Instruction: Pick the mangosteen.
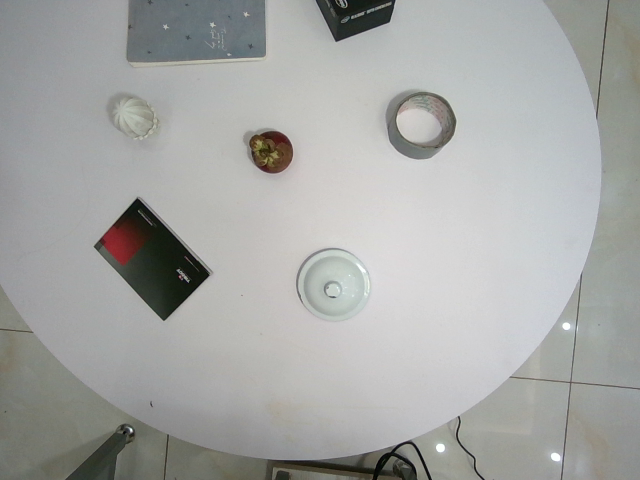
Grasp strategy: vertical